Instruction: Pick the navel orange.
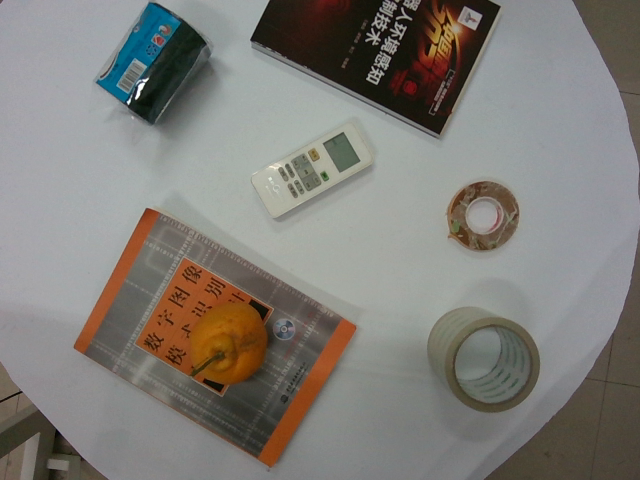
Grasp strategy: vertical